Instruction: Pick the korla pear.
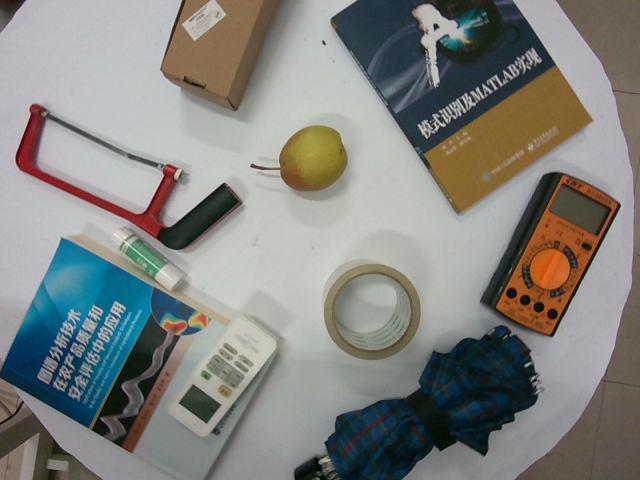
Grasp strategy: vertical